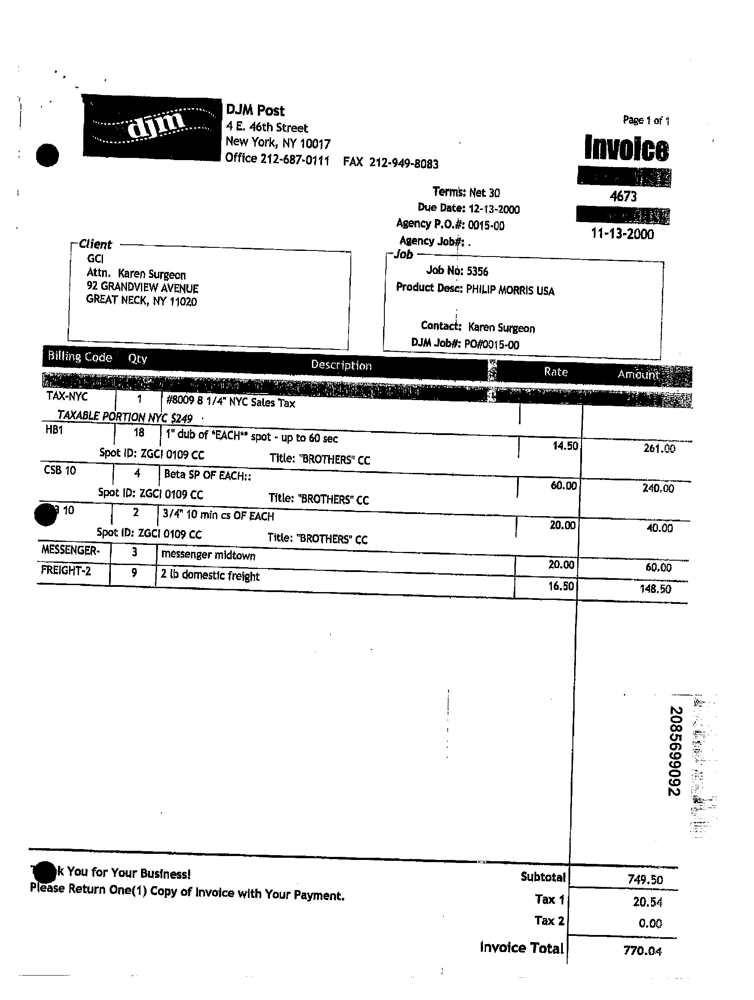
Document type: Invoice